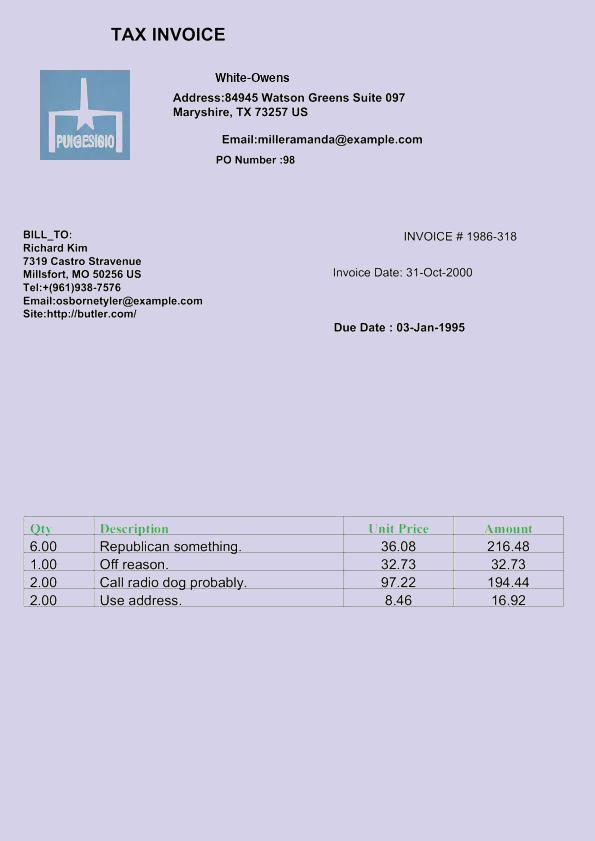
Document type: Invoice